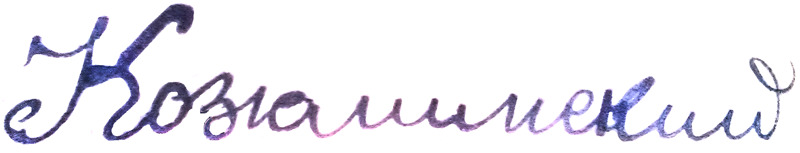
Signature of: q54228379